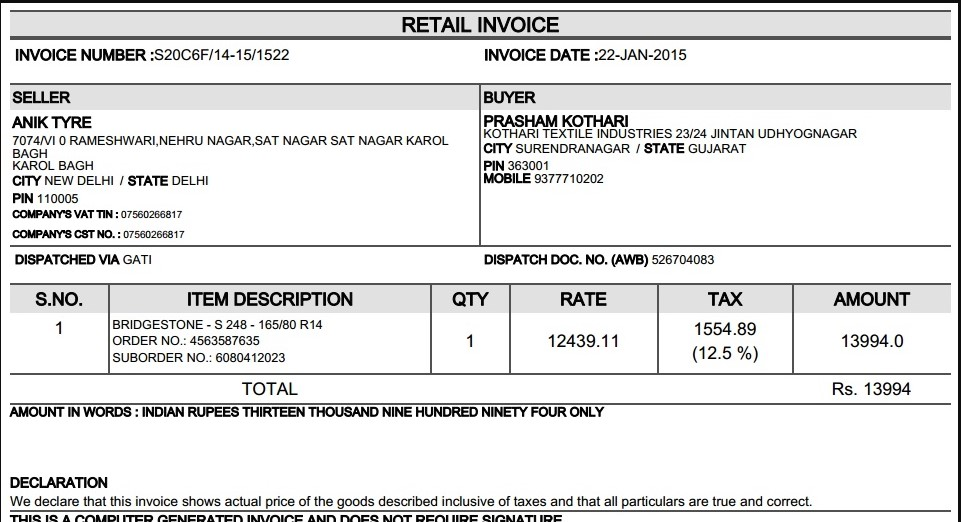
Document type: Invoice